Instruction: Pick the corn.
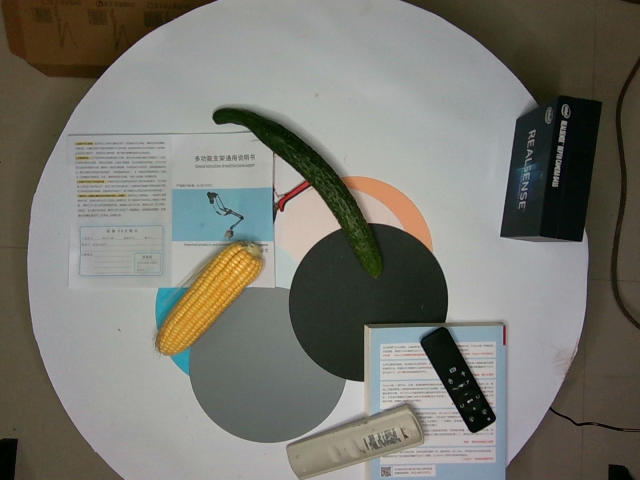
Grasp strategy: vertical